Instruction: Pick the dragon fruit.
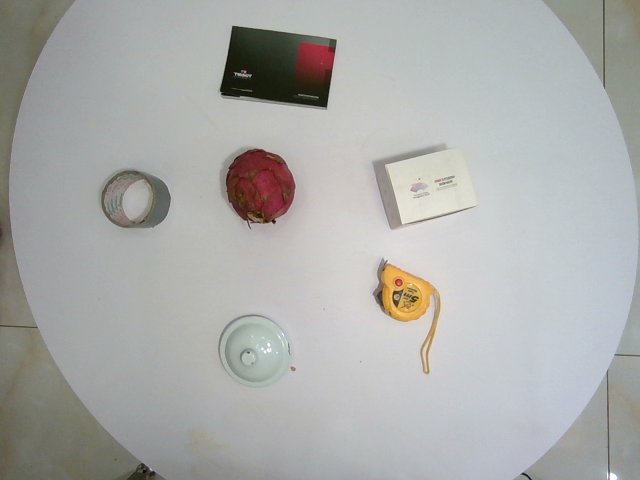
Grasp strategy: vertical